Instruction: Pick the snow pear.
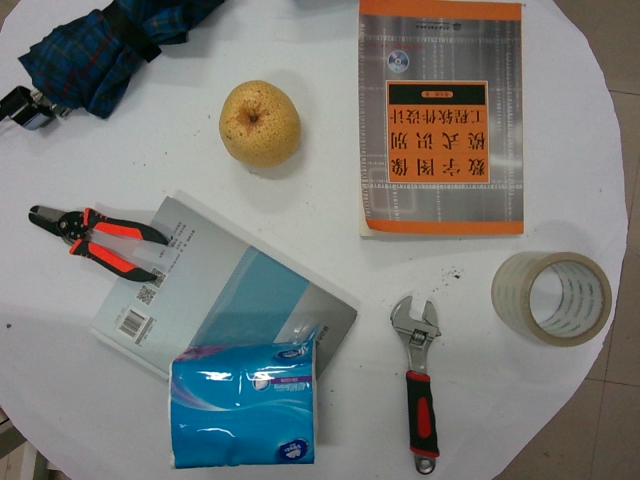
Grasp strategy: vertical